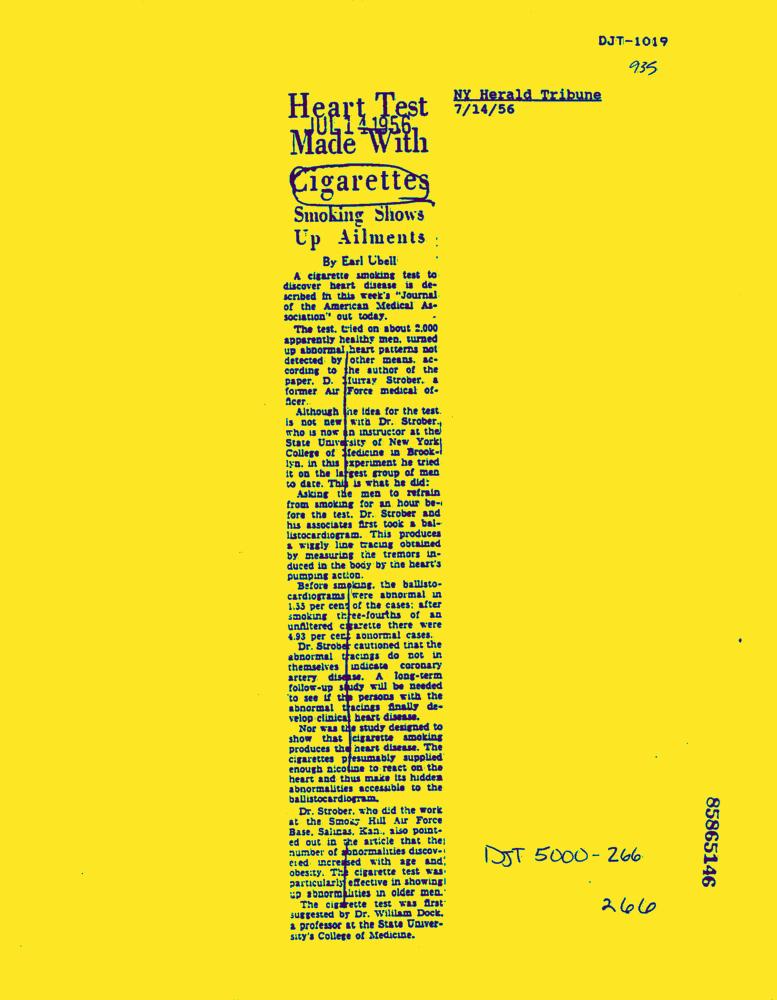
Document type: News-Article